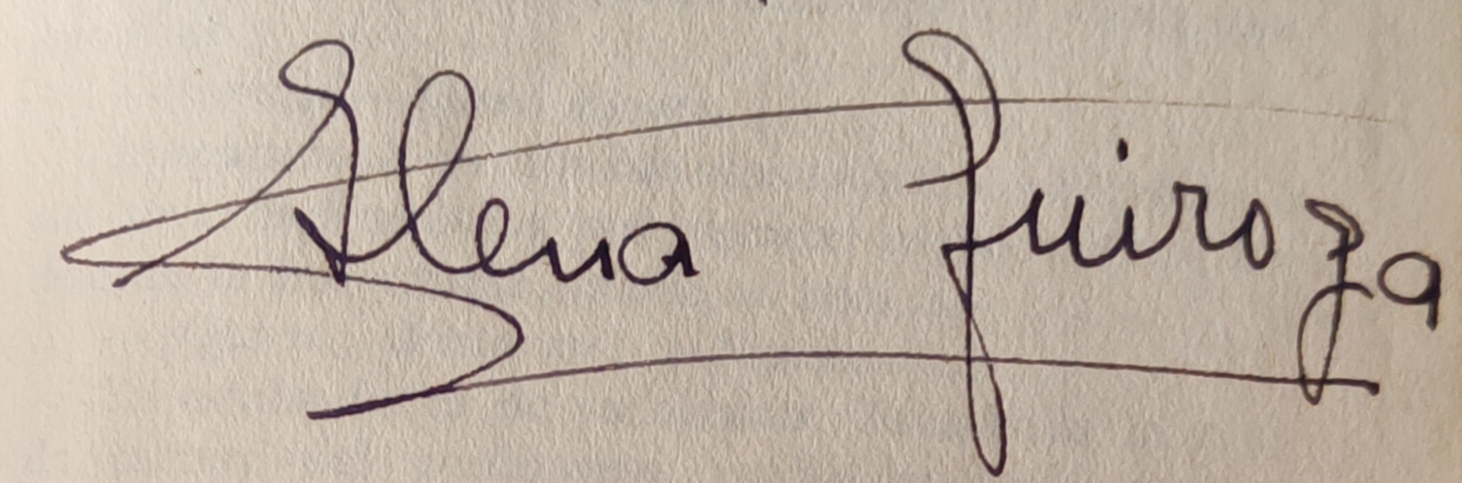
Signature of: elena quiroga